Question: What was observed in the imaging?
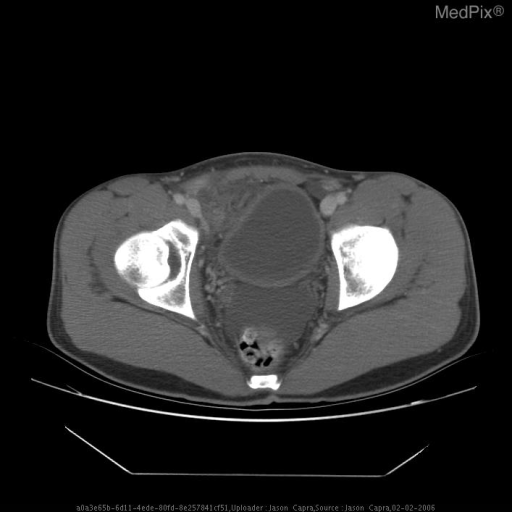
Answer: The imaging shows Supine and upright abdominal radiographs: No evidence of free air. Evidence of free fluid within the pelvis with indistinctness of the fat planes. Two calcifications are seen within the right pelvis, one measuring approximately 12mm and one measuring approximately 5 mm in size.  Bowel gas pattern unremarkable, no air fluid levels

Abdominal CT: The appendix is markedly enlarged and edematous.  There is a
large inflammatory mass surrounding the appendix.  There is enhancement of
the wall of the appendix. There are two appendicoliths within the appendix,
one measuring 12 mm in greatest diameter and a smaller 6 mm appendicolith.
There is a moderate amount of free fluid within the pelvis.  The appendix is
dilated to a maximum diameter of 12.5 mm.  There is no evidence of free air. There is a moderate amount of free fluid within the pelvis.  There is no evidence of free air..